Question: What type of tax is indicated in the document, personal property or real estate?
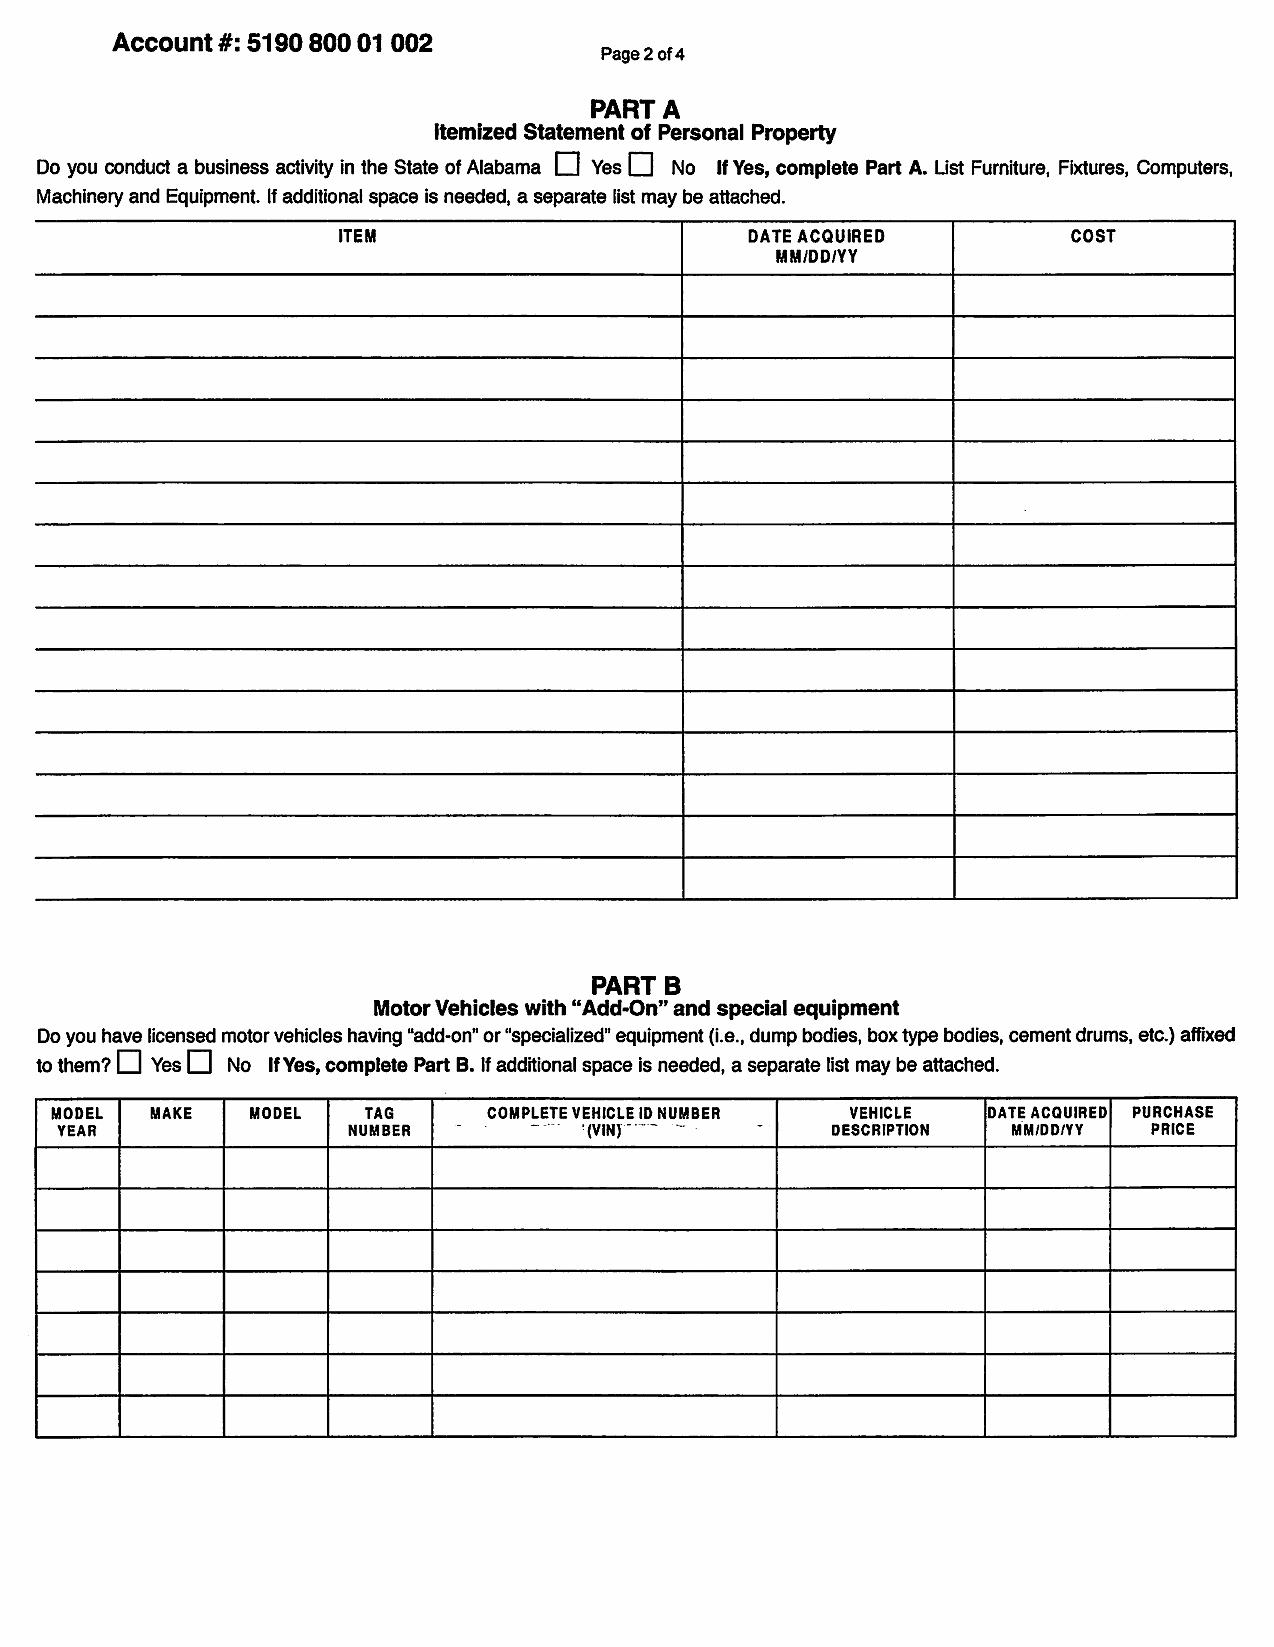
Answer: "Personal Property"